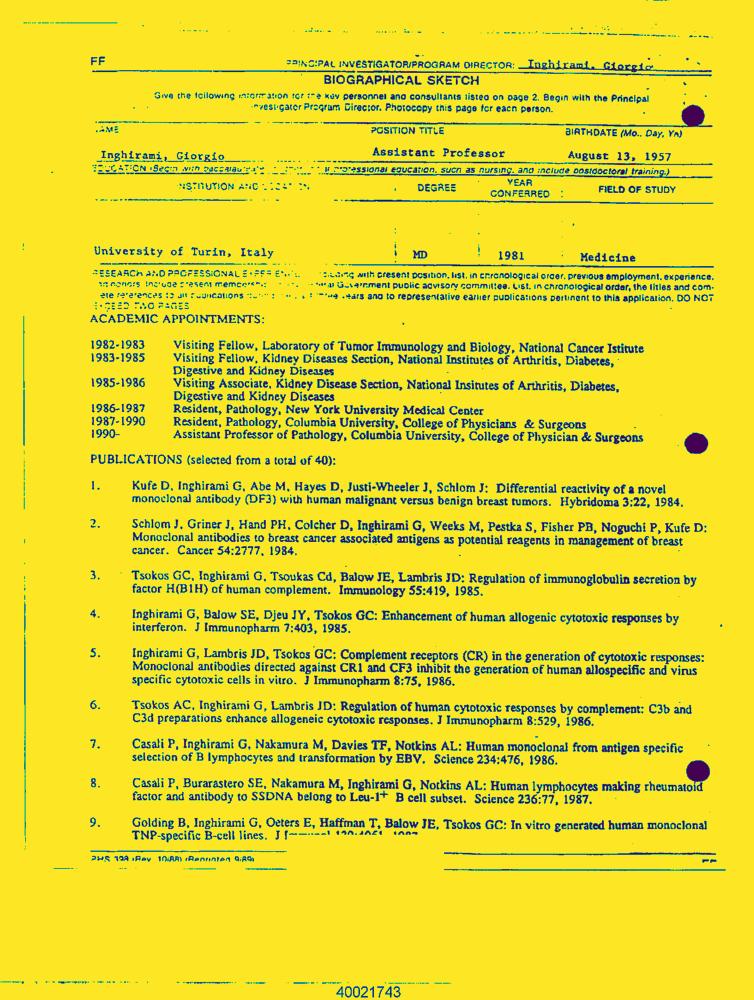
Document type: Resume-Doc